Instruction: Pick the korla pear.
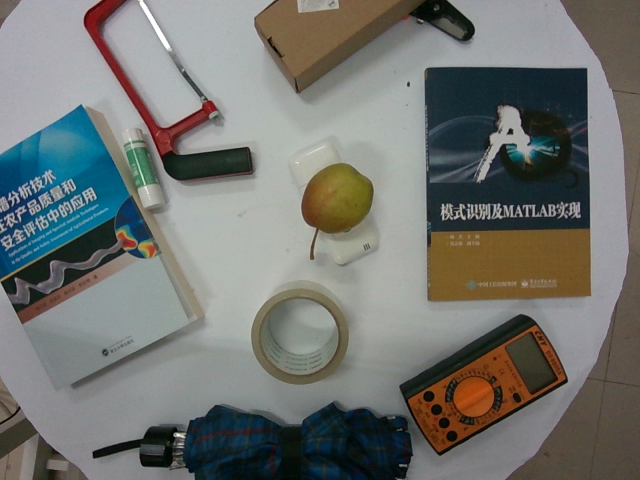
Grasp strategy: vertical